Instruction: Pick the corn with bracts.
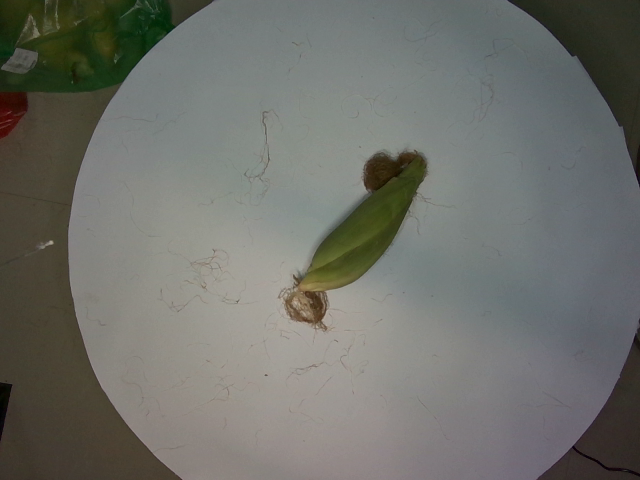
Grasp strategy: vertical